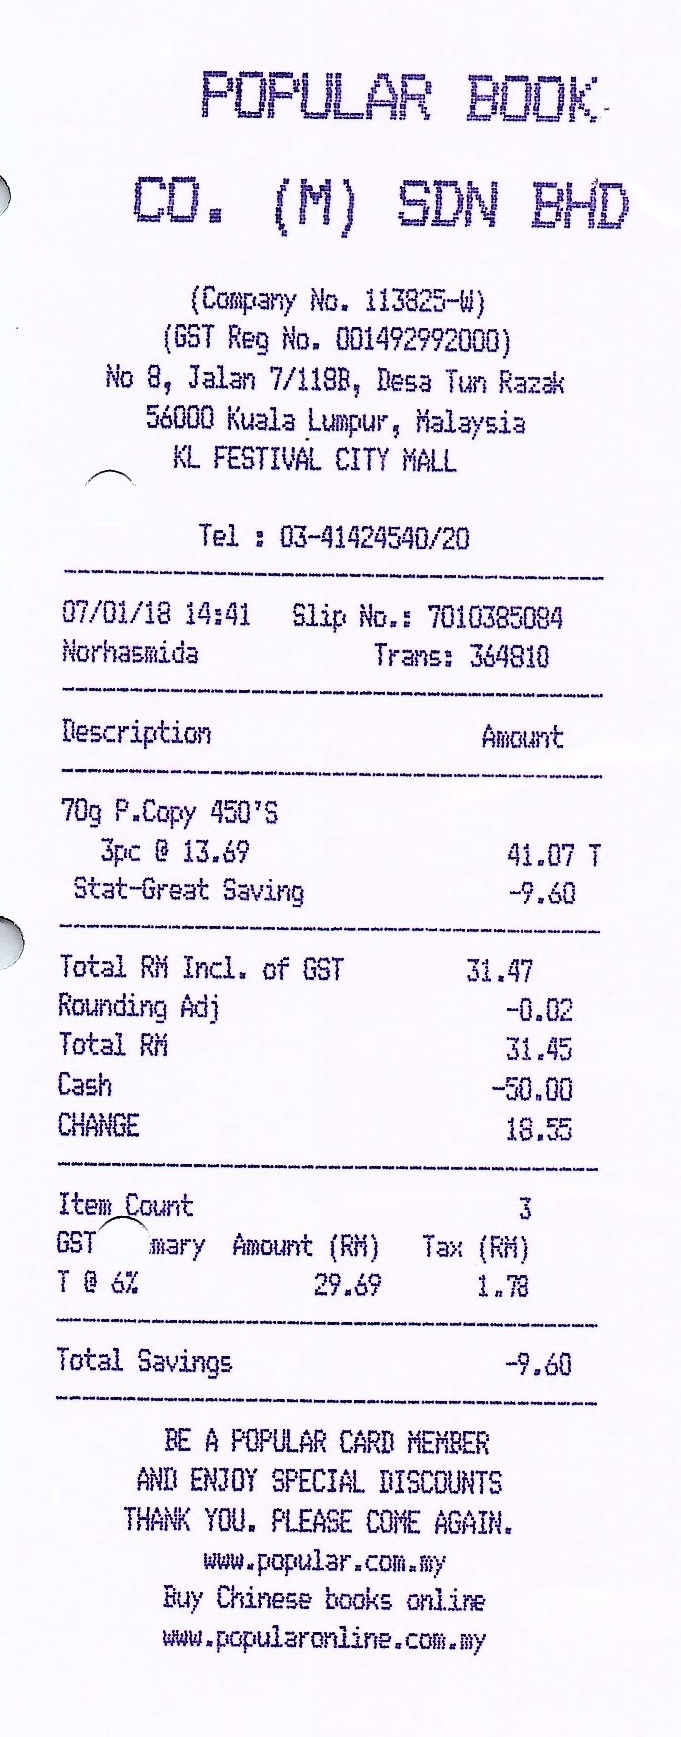
POPULAR BOOK
CP. (M) SDN BHD
(COMPANY NO. 113825-W)
(GST REG NO. 001492992000)
NO 8, JALAN 7/118B, DESA TUN RAZAK
56000 KUALA LUMPUR, MALAYSIA
KL FESTIVAL CITY MALL
TEL: 03-41424540/20
07/01/18 14:41
SLIP NO,: 7010385084
NORHASMIDA
TRANS: 364810
DESCRIPTION
AMOUNT
70G P.COPY 450'S
3PC @ 13.69
41.07 T
STAT-GREAT SAVING
-9.60
TOTAL RM INCL. OF GST
31.47
ROUNDING ADJ
-0.02
TOTAL RM
31.45
CASH
-50.00
CHANGE
18.55
ITEM COUNT
GST
MARY AMOUNT (RM)
TAX (RM)
3
T @ 6%
29.69
1.78
TOTAL SAVINGS
-9.60
BE A POPULAR CARD MEMBER
AND ENJOY SPECIAL DISCOUNTS
THANK YOU. PLEASE COME AGAIN.
WWW.POPULAR.COM.MY
BUY CHINESE BOOKS ONLINE
WWW.POPULARONLINE.COM.MY